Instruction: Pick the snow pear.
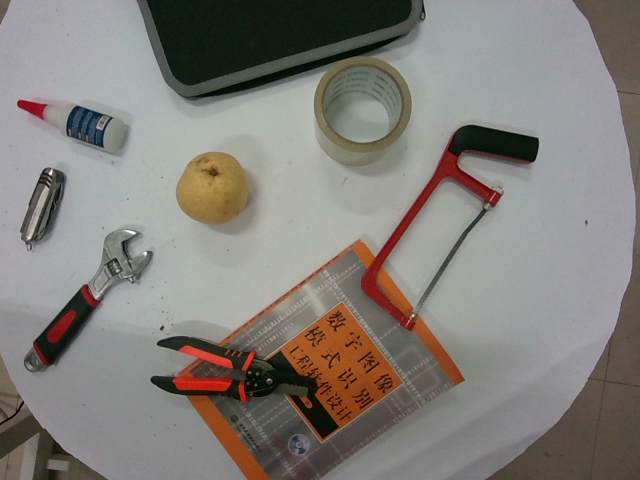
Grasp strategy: vertical